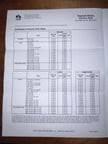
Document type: Invoice